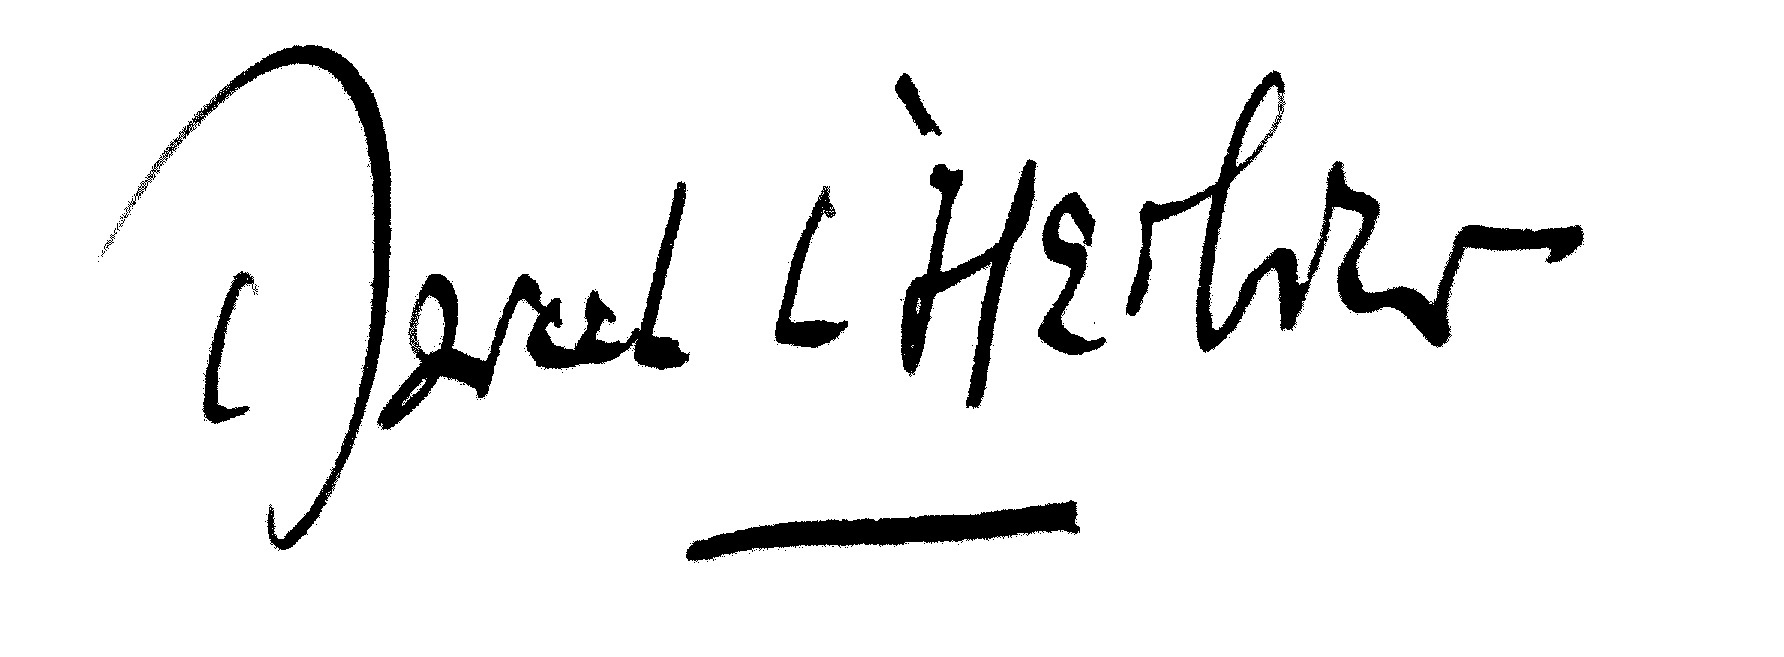
Signature of: marcel l herbier